Question: How is the history relevant to the case?
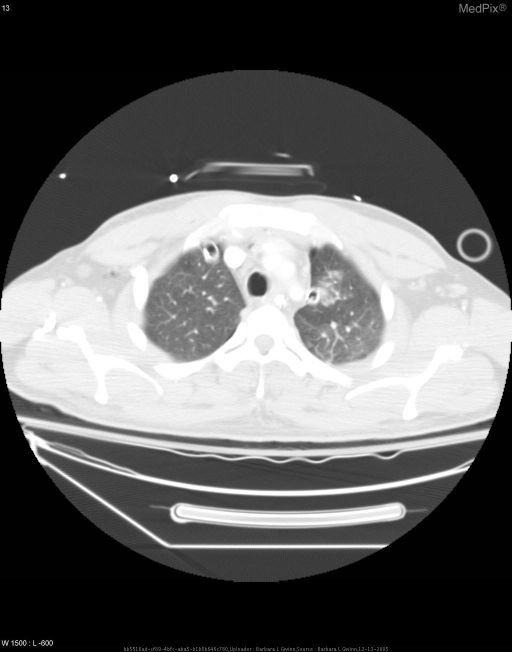
Answer: The patient's history of 24 yo man with IED blast injury from OIF with penetrating brain injury.  He underwent a decompressive right hemicraniectomy at the 10th CSH.  CT chest showed bilateral pneumothoraces and pneumomediastinum, therefore  bilateral chest tubes were placed.  Patient was then transported to LRAMC, and finally NNMC for definitive care. is key in understanding the case.